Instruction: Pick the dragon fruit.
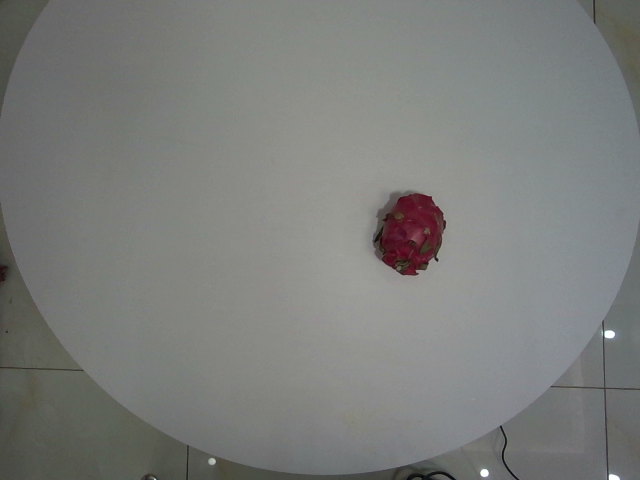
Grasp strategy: vertical